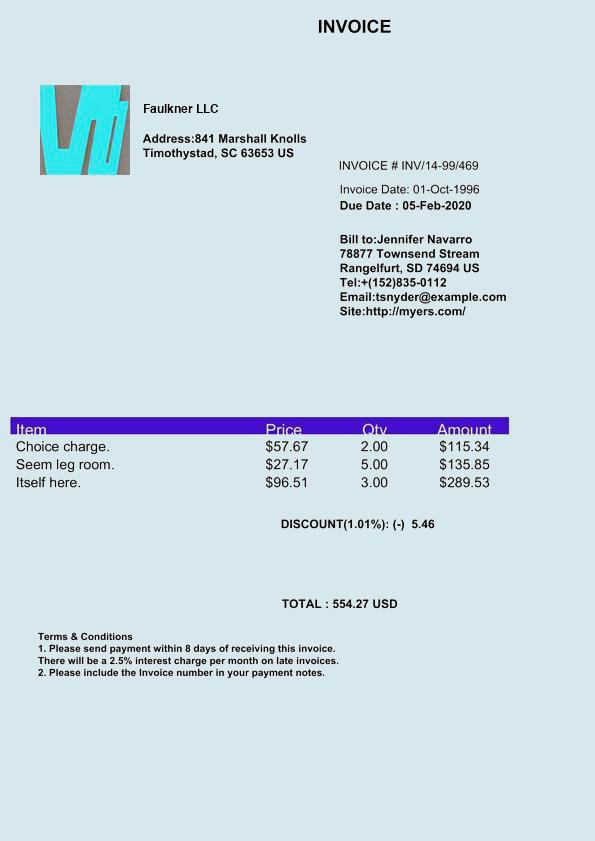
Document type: Invoice